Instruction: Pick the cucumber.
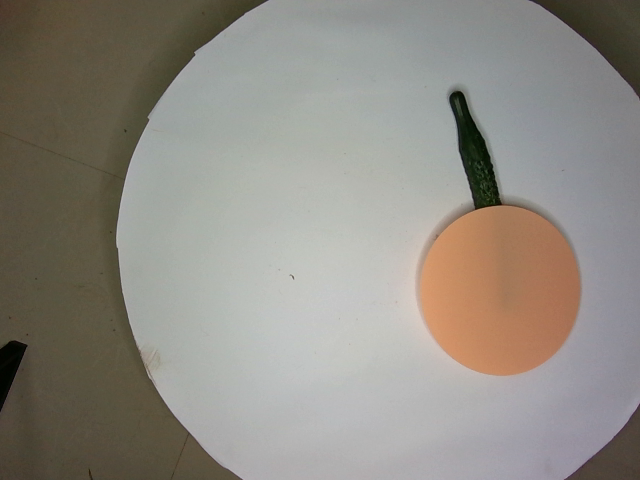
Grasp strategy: vertical